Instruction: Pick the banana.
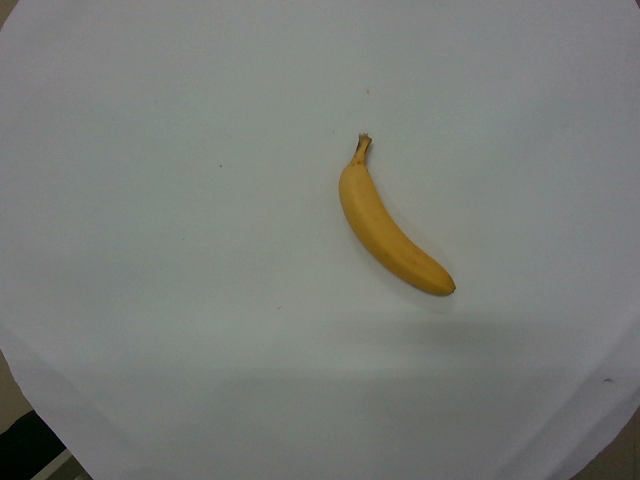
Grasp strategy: vertical